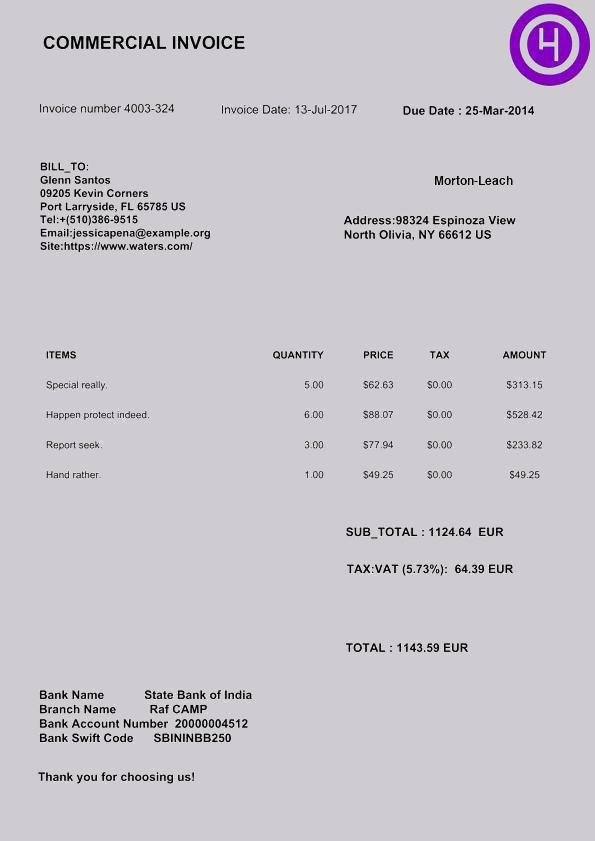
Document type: Invoice